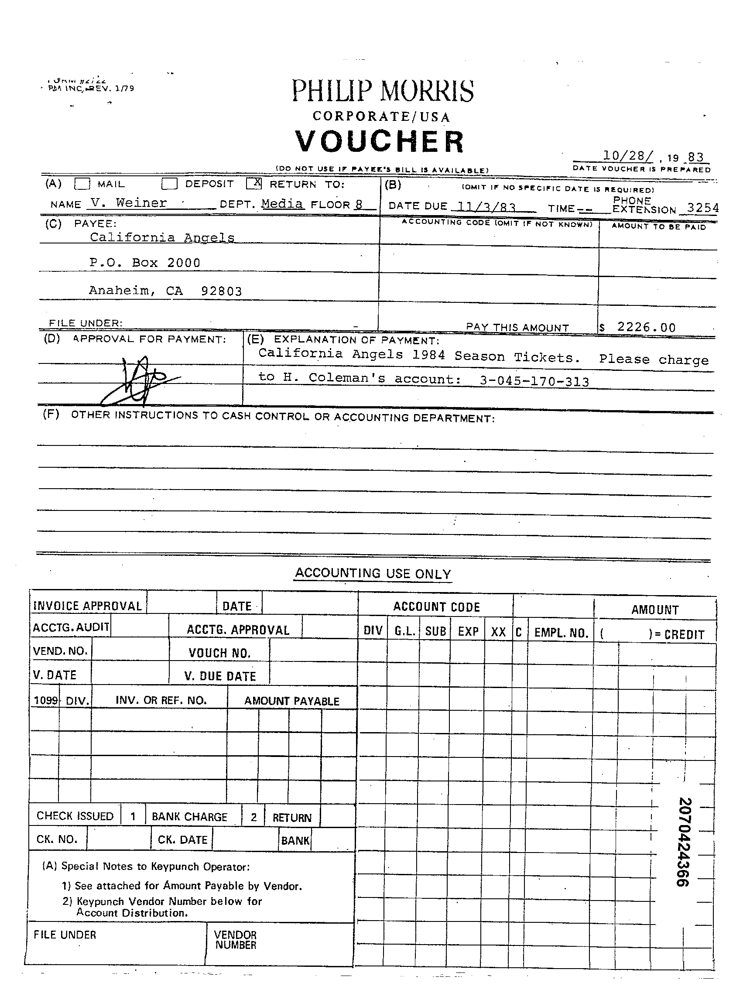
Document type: Invoice